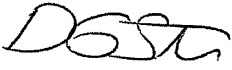
Signature of: dan stec